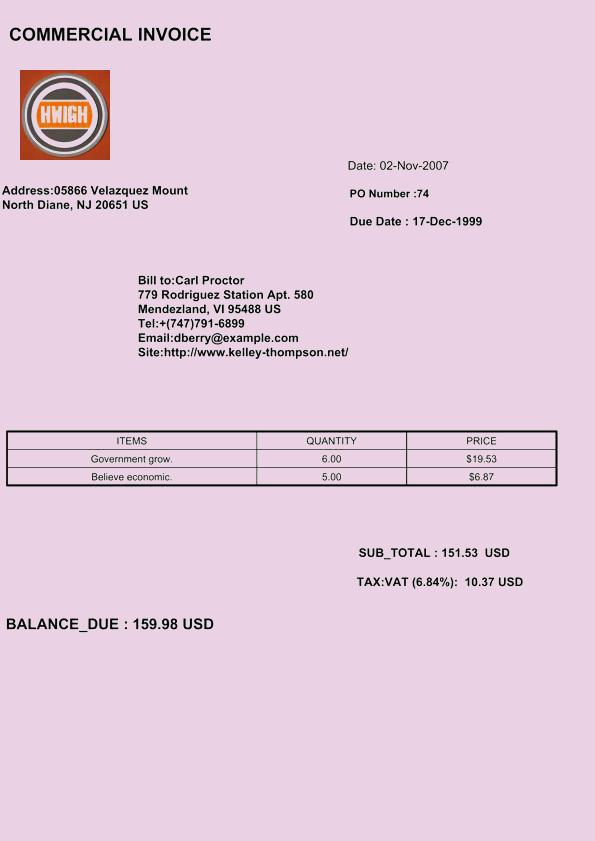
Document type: Invoice